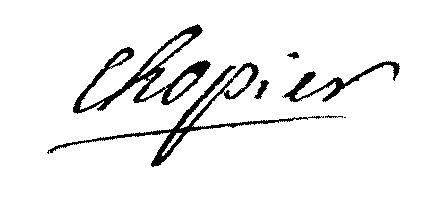
Signature of: claude françois guillaume gabriel chopier